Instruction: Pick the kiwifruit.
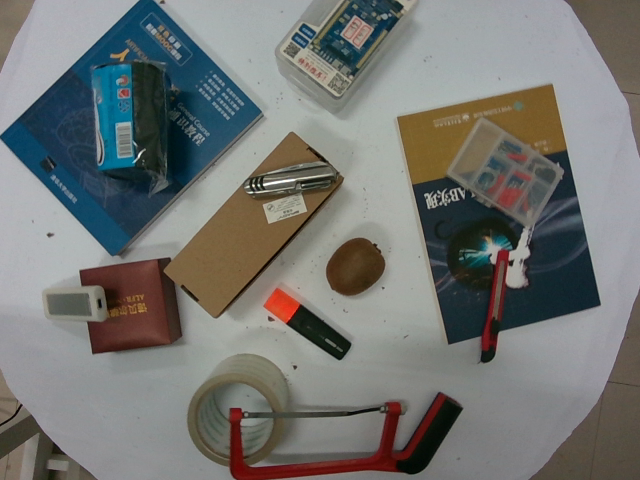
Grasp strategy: vertical